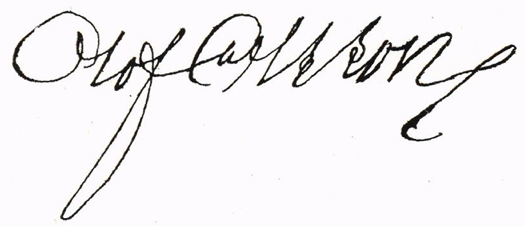
Signature of: olof olsson i kullenbergstorp